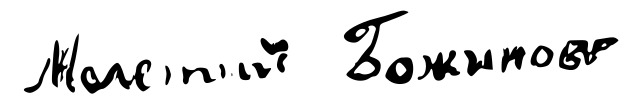
Signature of: meletiy bozhinov